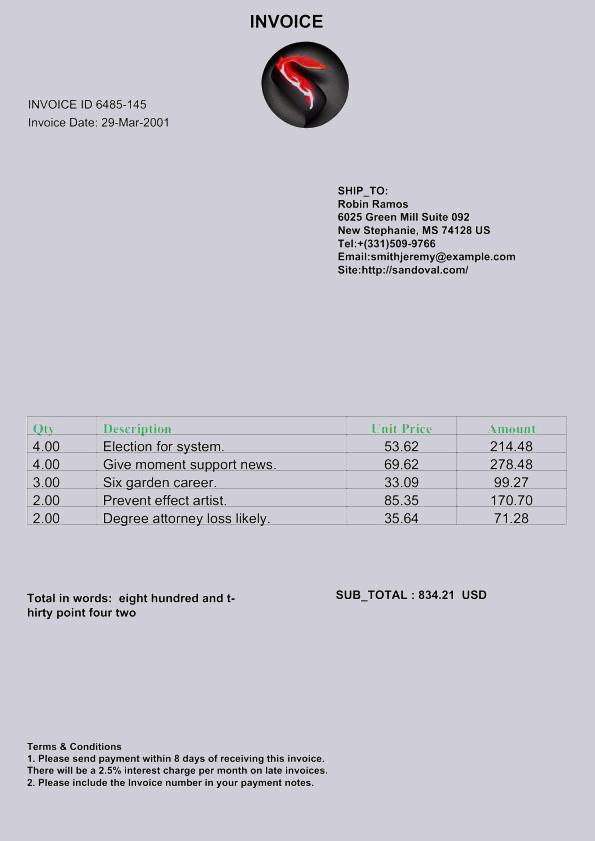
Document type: Invoice